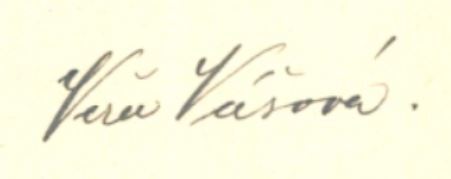
Signature of: věra vášová